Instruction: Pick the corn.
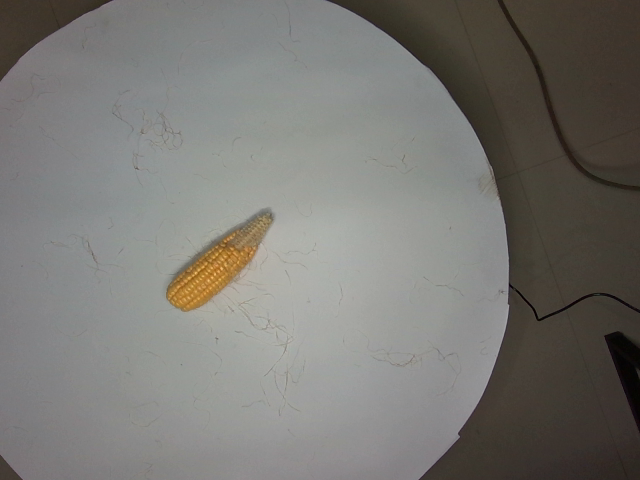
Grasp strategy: vertical